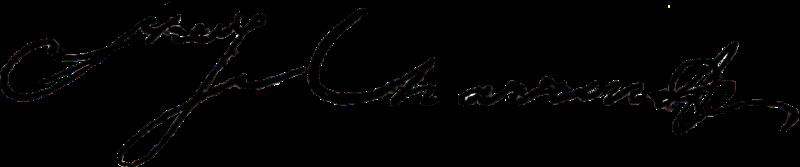
Signature of: pierre joseph charrin